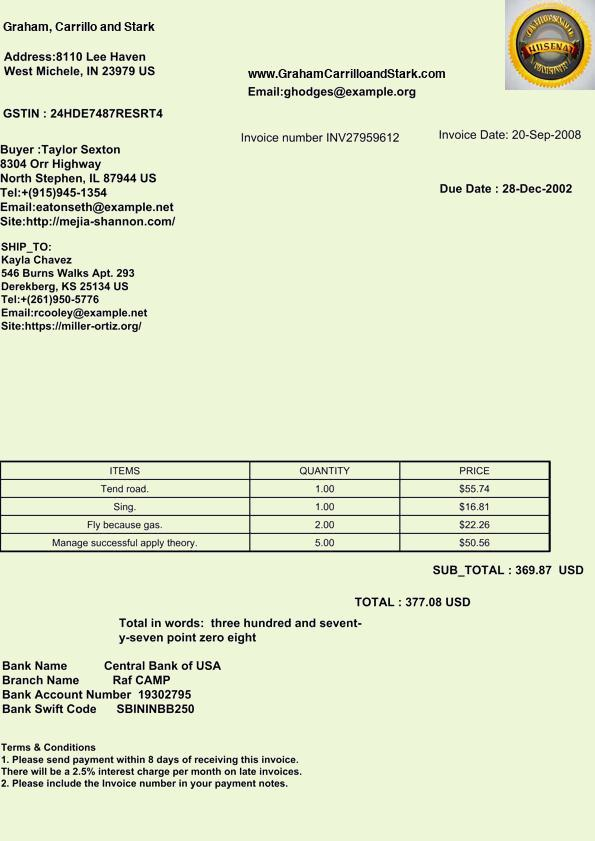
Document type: Invoice